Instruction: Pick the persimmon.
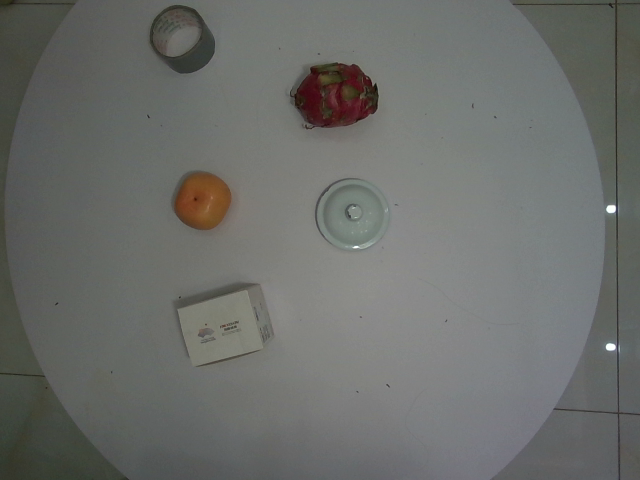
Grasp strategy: vertical